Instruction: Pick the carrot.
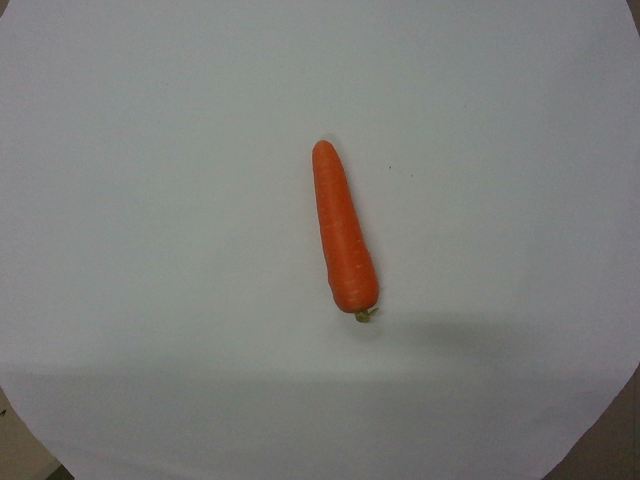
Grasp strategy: vertical